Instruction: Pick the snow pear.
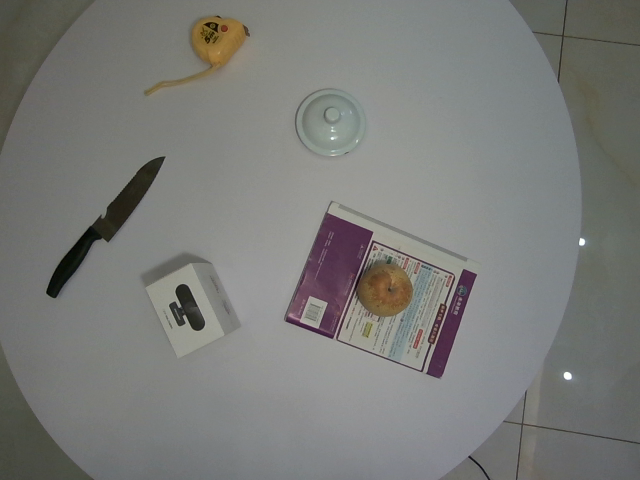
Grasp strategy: vertical